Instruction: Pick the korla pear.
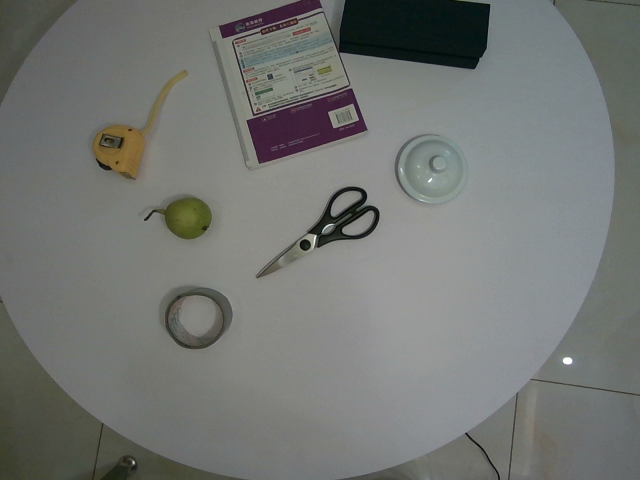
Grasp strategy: vertical